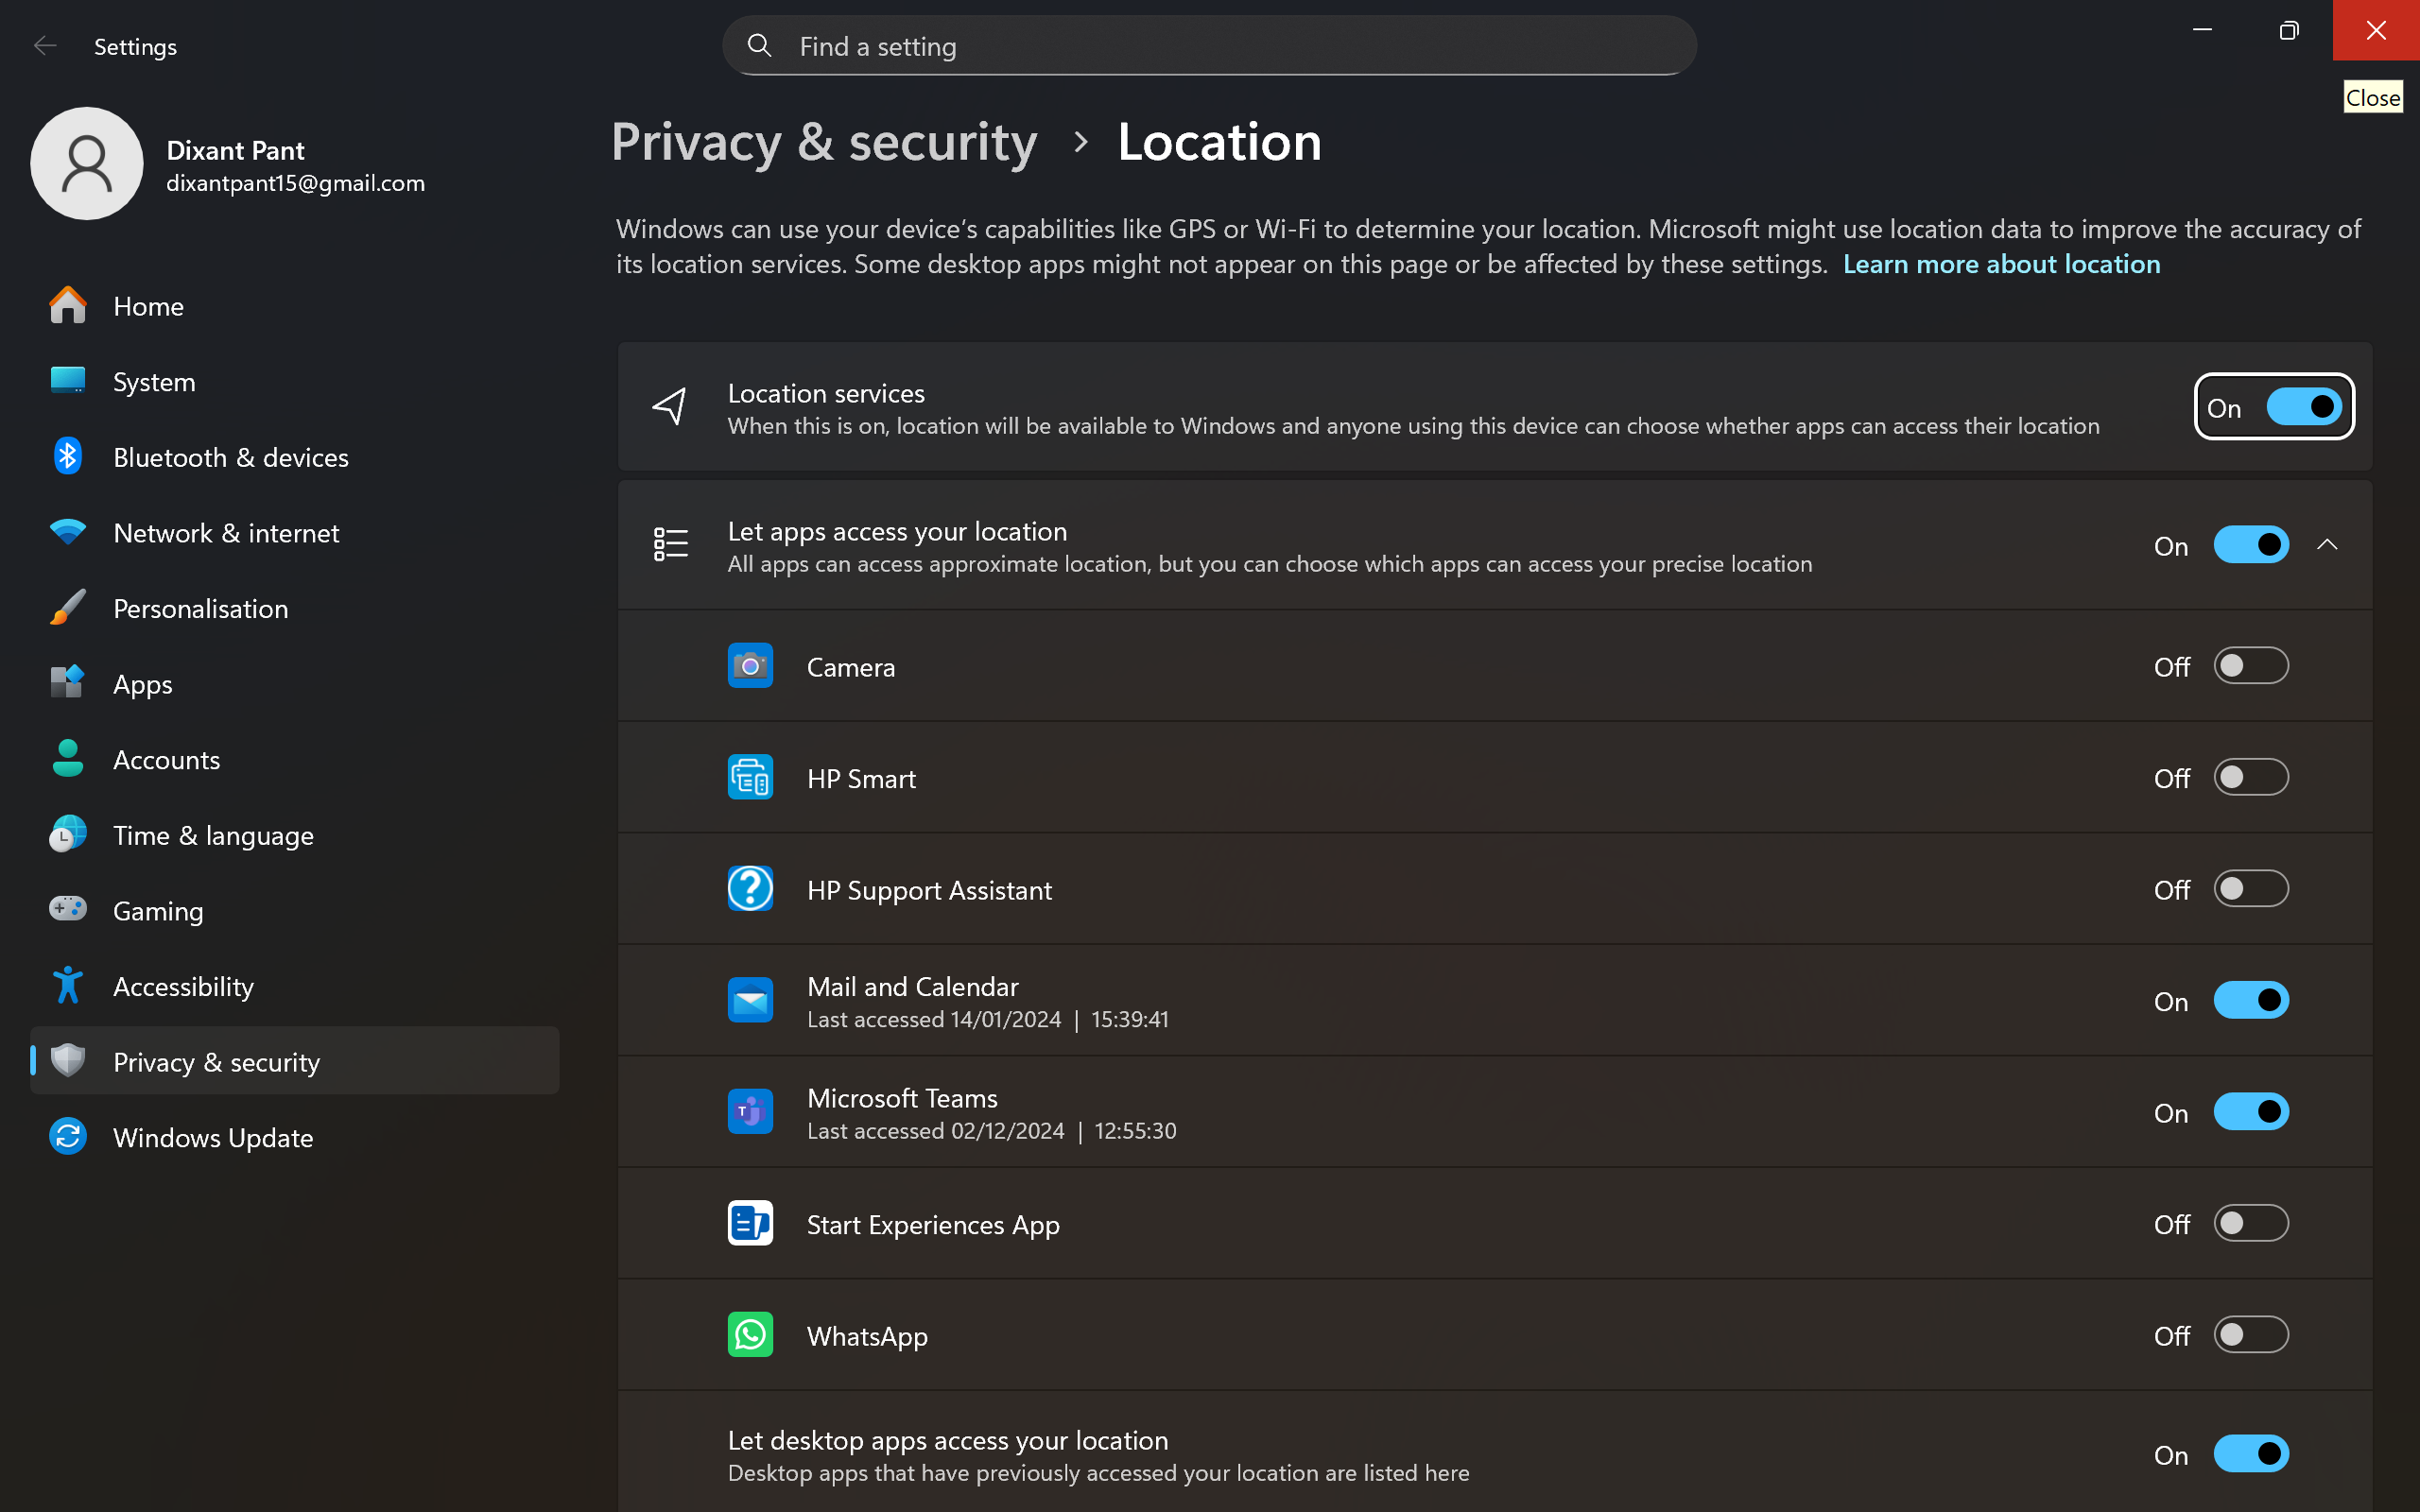
UI elements on screen:
"Desktop - window"
"New tab - window"
"System - menu bar - Contains commands to manipulate the window"
"System - menu item"
"title bar - value: New tab"
"Minimise - button - Moves the window out of the way"
"Maximise - button - Makes the window full screen"
"Close - button - Closes the window"
"window"
"window"
"value: Close"
"Taskbar - pane"
"pane"
"pane"
"Running applications - pane"
"System - menu bar - Contains commands to manipulate the window"
"System - menu item"
"Settings - window - value: Settings"
"Minimise Settings - button"
"Restore Settings - button"
"Close Settings - button"
"Settings - window"
"Settings - text"
"list"
"Search box, Find a setting - edit"
"Search box, Find a setting - edit"
"pane"
"Find a setting - text"
"button"
" - text"
"UI element"
"Back - button"
"window"
"Dixant Pant dixantpant15@gmail.com - button"
"User profile picture - graphic"
"Dixant Pant - text"
"dixantpant15@gmail.com - text"
"pane"
"grouping"
"Home - list item"
"graphic"
"Home - text"
"System - list item"
"graphic"
"System - text"
"Bluetooth & devices - list item"
"graphic"
"Bluetooth & devices - text"
"Network & internet - list item"
"graphic"
"Network & internet - text"
"Personalisation - list item"
"graphic"
"Personalisation - text"
"Apps - list item"
"graphic"
"Apps - text"
"Accounts - list item"
"graphic"
"Accounts - text"
"Time & language - list item"
"graphic"
"Time & language - text"
"Gaming - list item"
"graphic"
"Gaming - text"
"Accessibility - list item"
"graphic"
"Accessibility - text"
"Privacy & security - list item"
"graphic"
"Privacy & security - text"
"Windows Update - list item"
"graphic"
"Windows Update - text"
"grouping"
"grouping"
"Privacy & security - button"
"BreadcrumbBarItemButton - button"
"BreadcrumbBarItemGrid - grouping"
"Privacy & security - text"
"ChevronTextBlock - text"
"Location - button"
"Location - text"
"grouping"
"pane"
"New tab - School - Microsoft​ Edge - window"
"window"
"UI element"
"window"
"UI element"